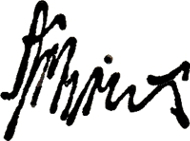
Signature of: ernst articus